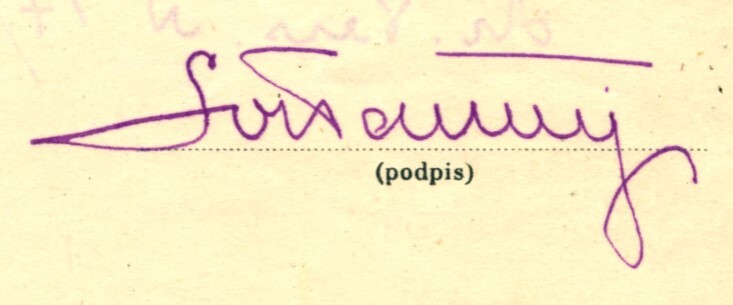
Signature of: rafał sołtan